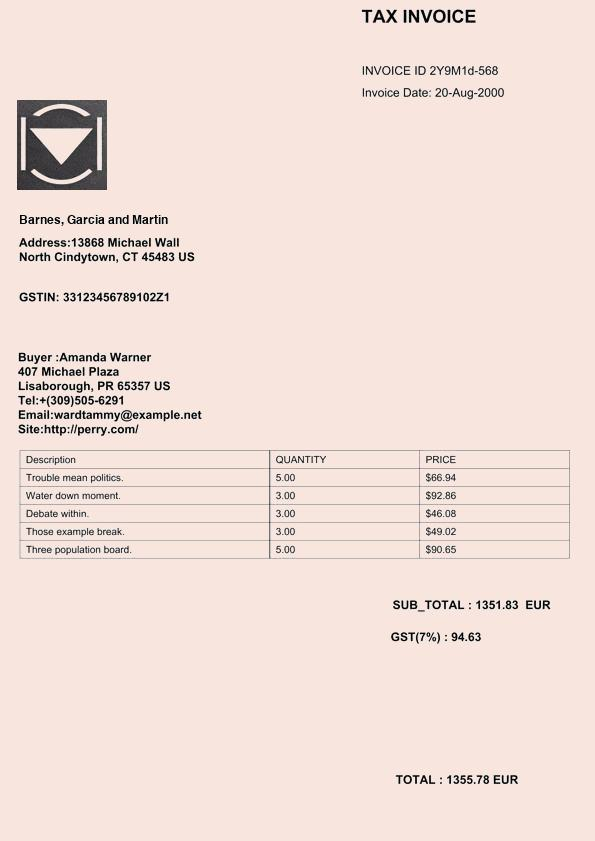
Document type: Invoice